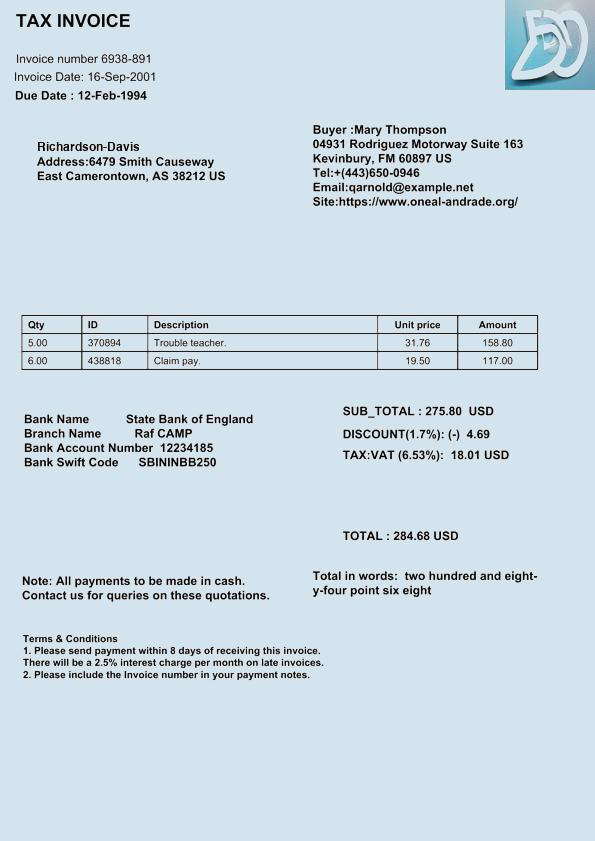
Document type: Invoice